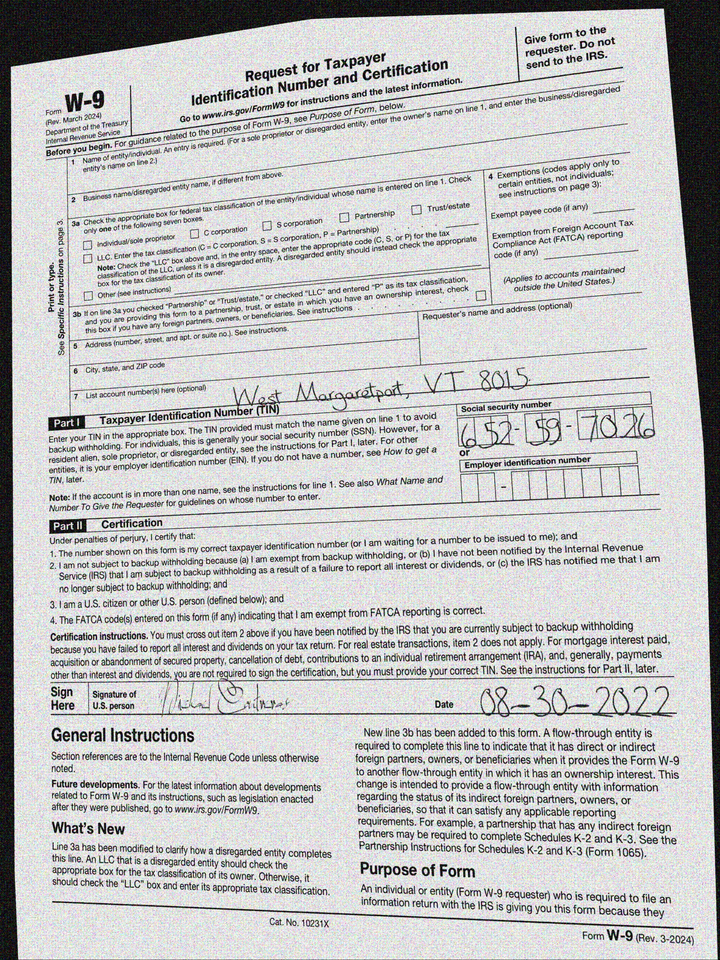
adr2: West Margaretport, VT 80154
cbx: no
ssn: 652597026
sdt: 08-30-2022